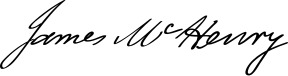
Signature of: james mchenry